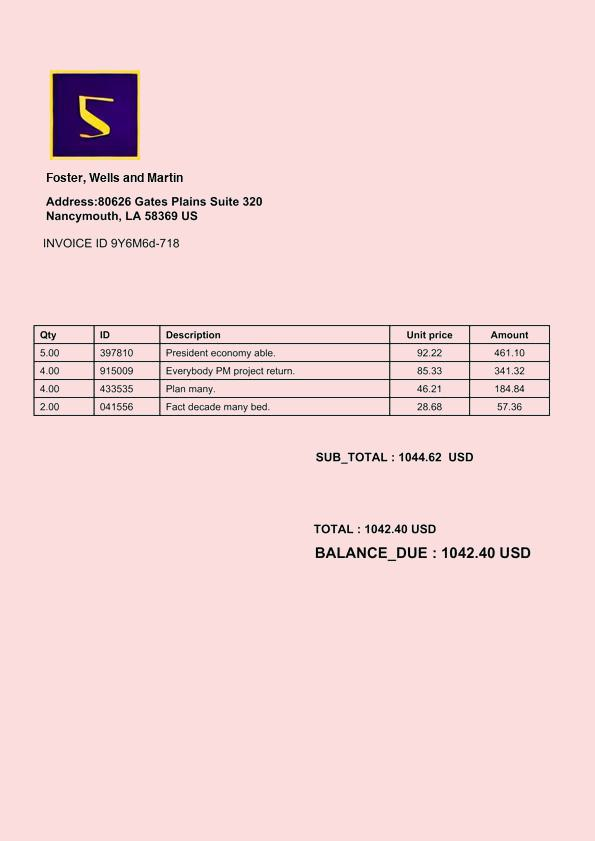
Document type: Invoice